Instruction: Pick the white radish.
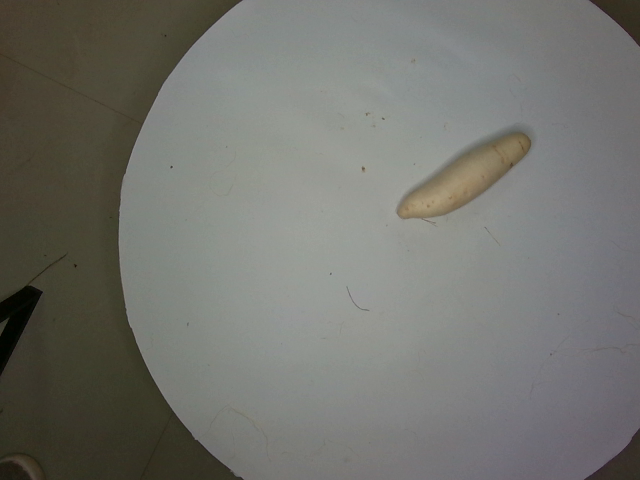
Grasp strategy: vertical